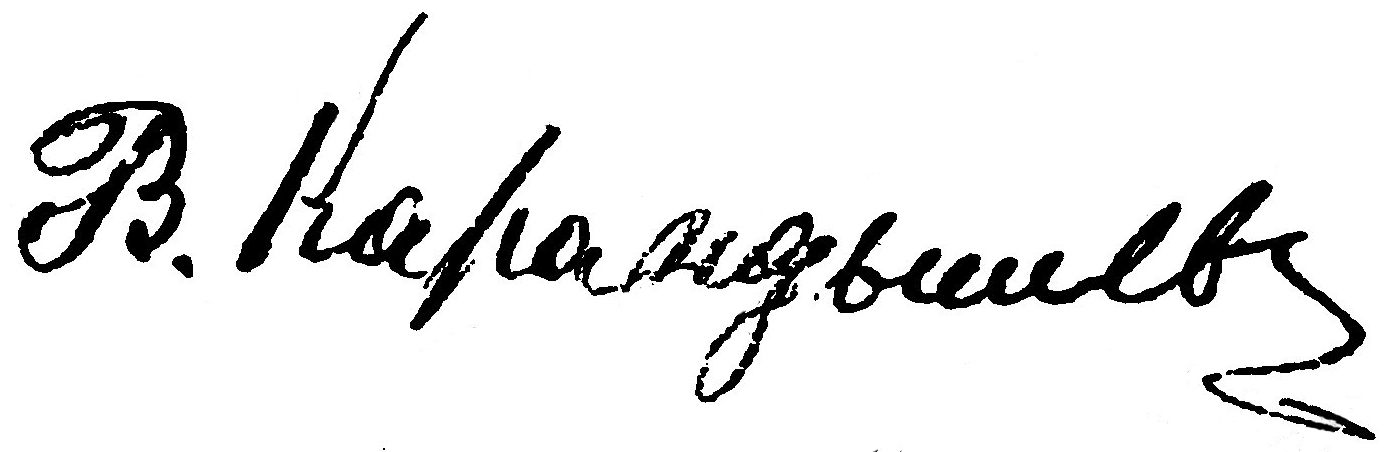
Signature of: vasiliy karandashev